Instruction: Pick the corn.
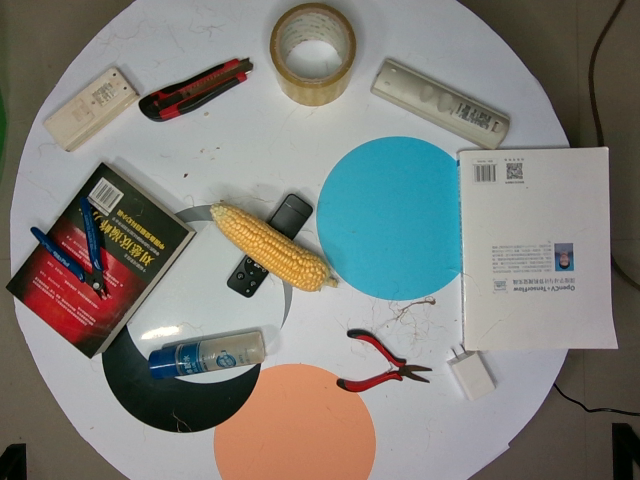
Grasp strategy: vertical